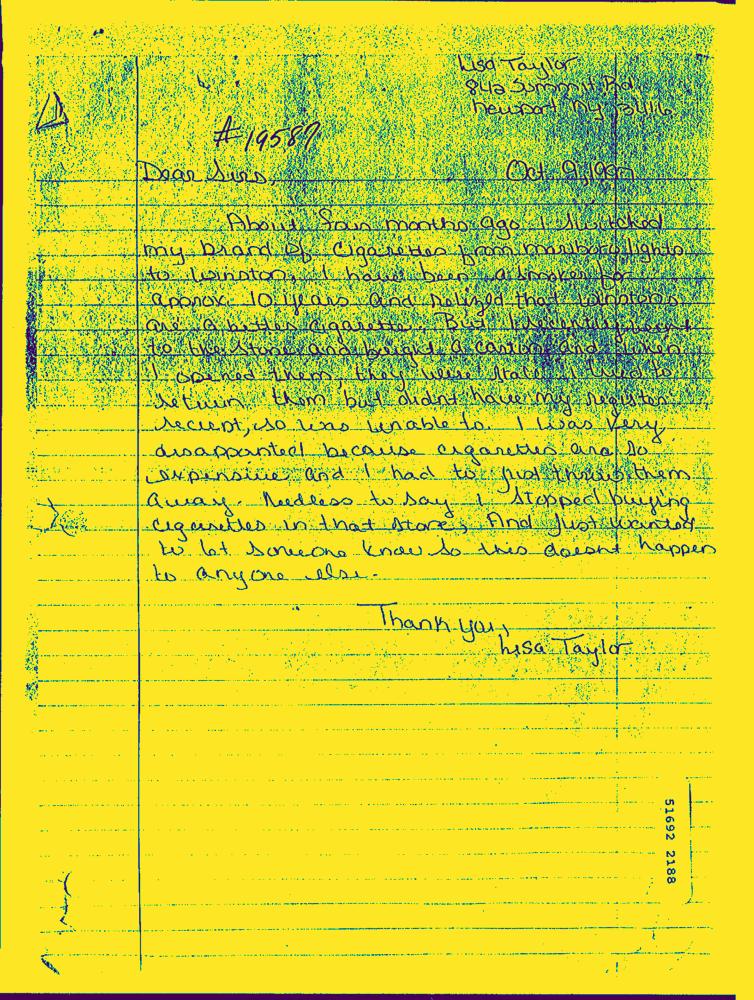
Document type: Hand-Written